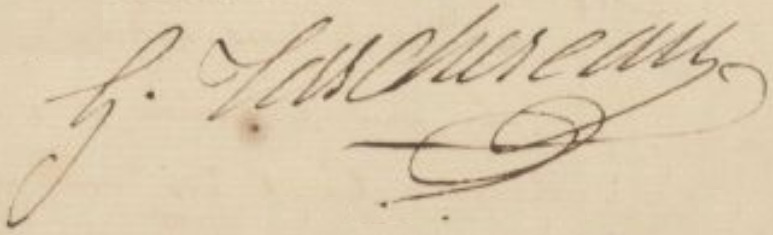
Signature of: gabriel elzéar taschereau